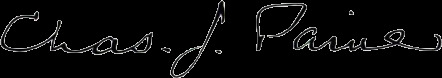
Signature of: charles jackson paine